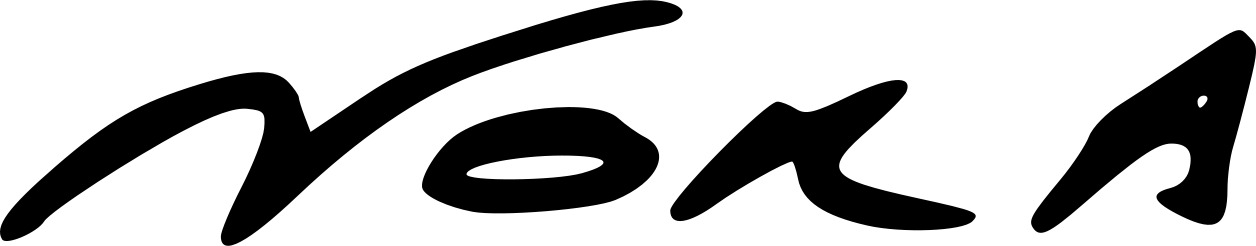
Signature of: nora arnezeder